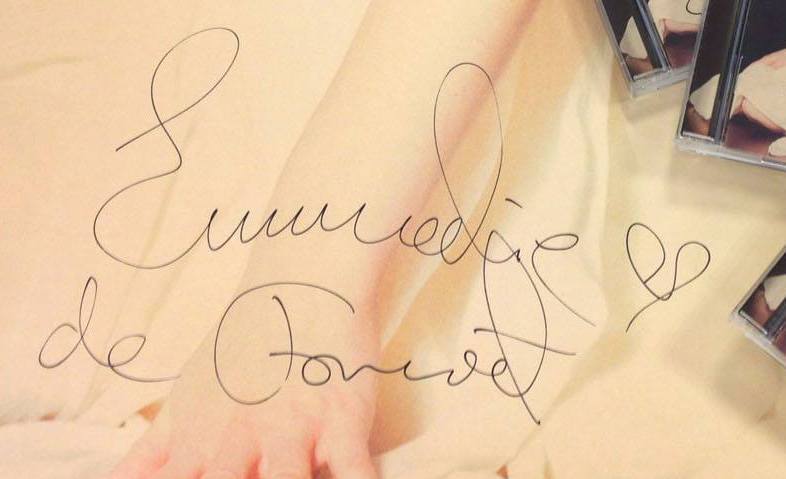
Signature of: emmelie de forest